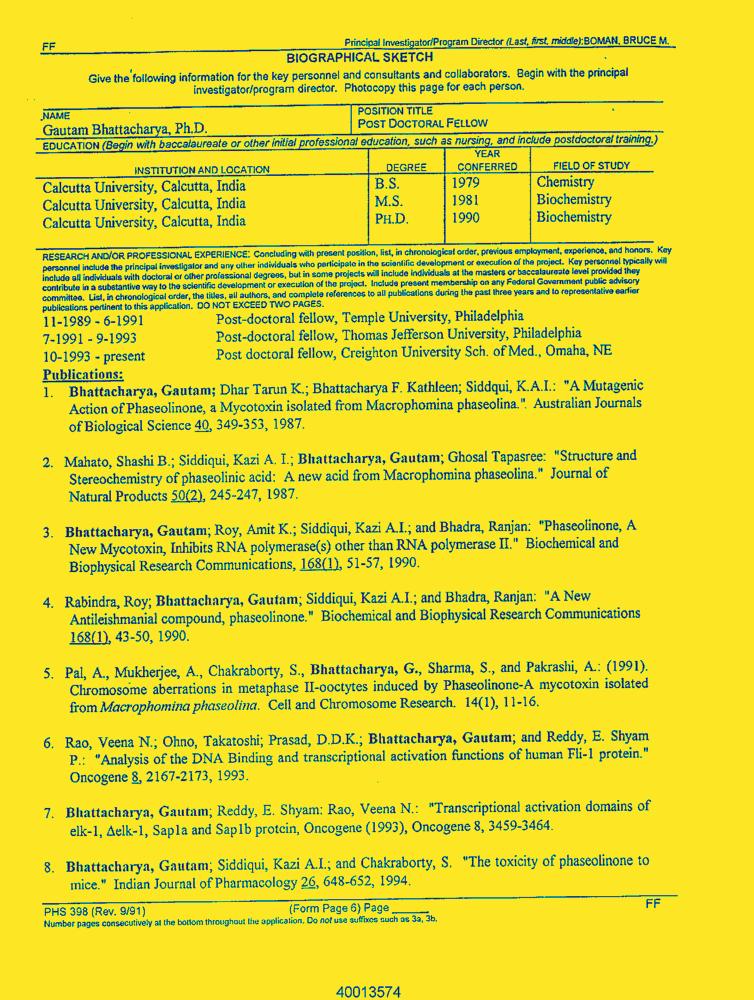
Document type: Resume-Doc